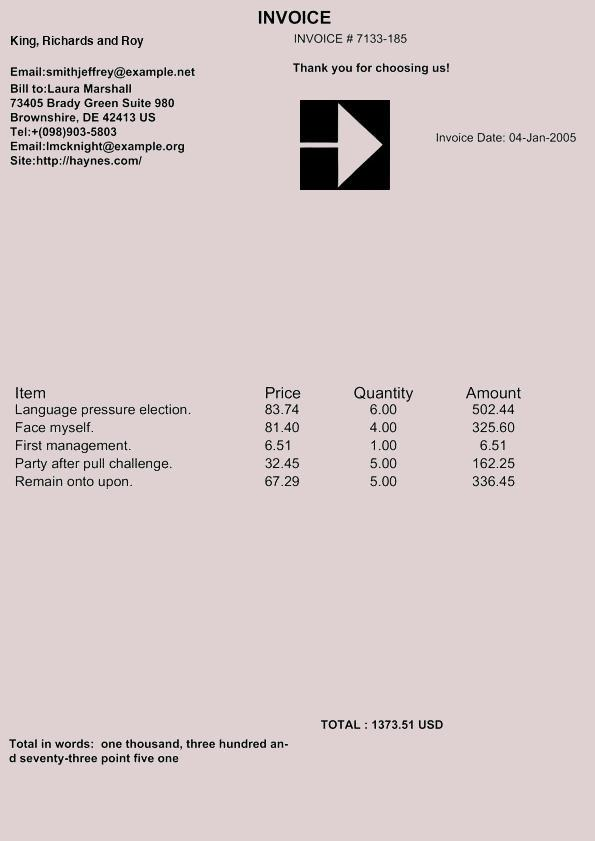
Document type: Invoice